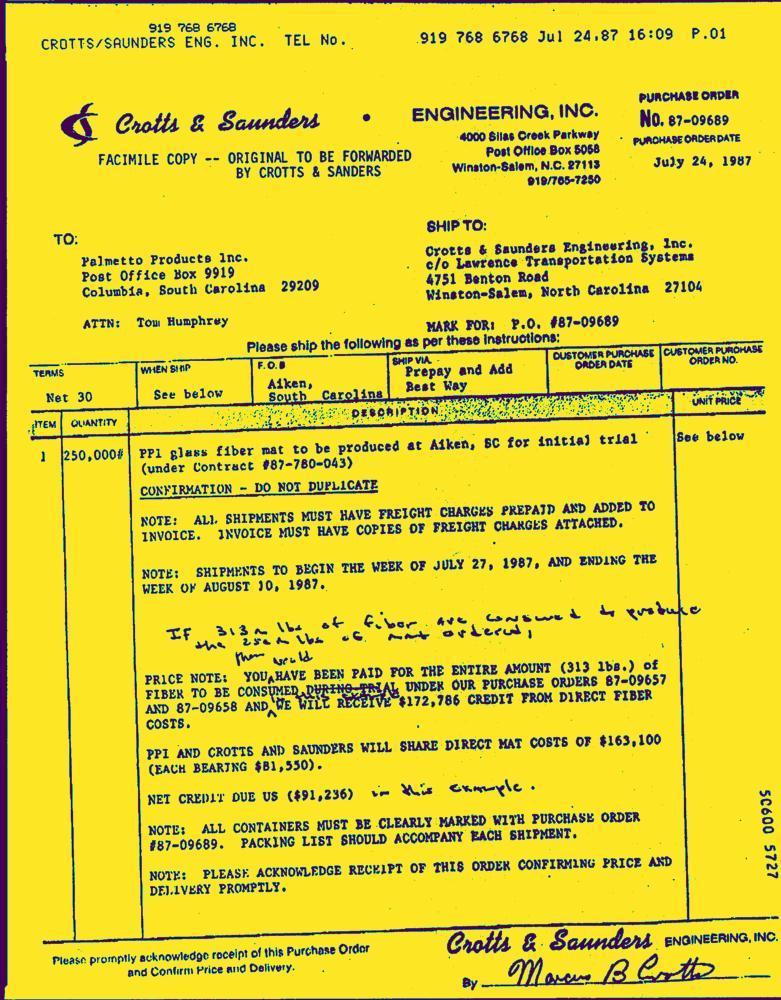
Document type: Invoice-Doc